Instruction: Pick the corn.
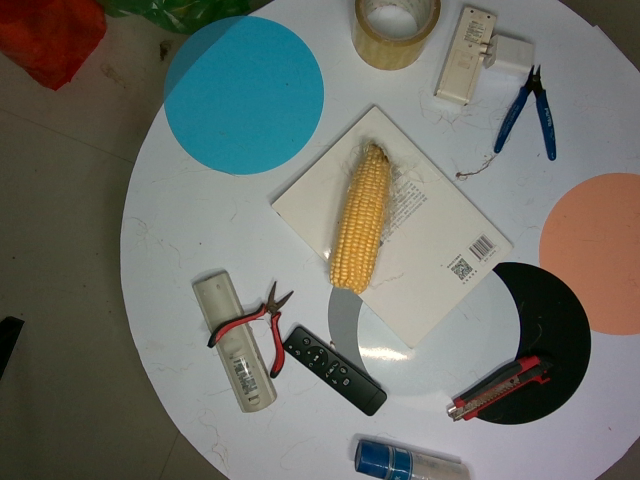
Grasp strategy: vertical